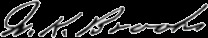
Signature of: william keith brooks